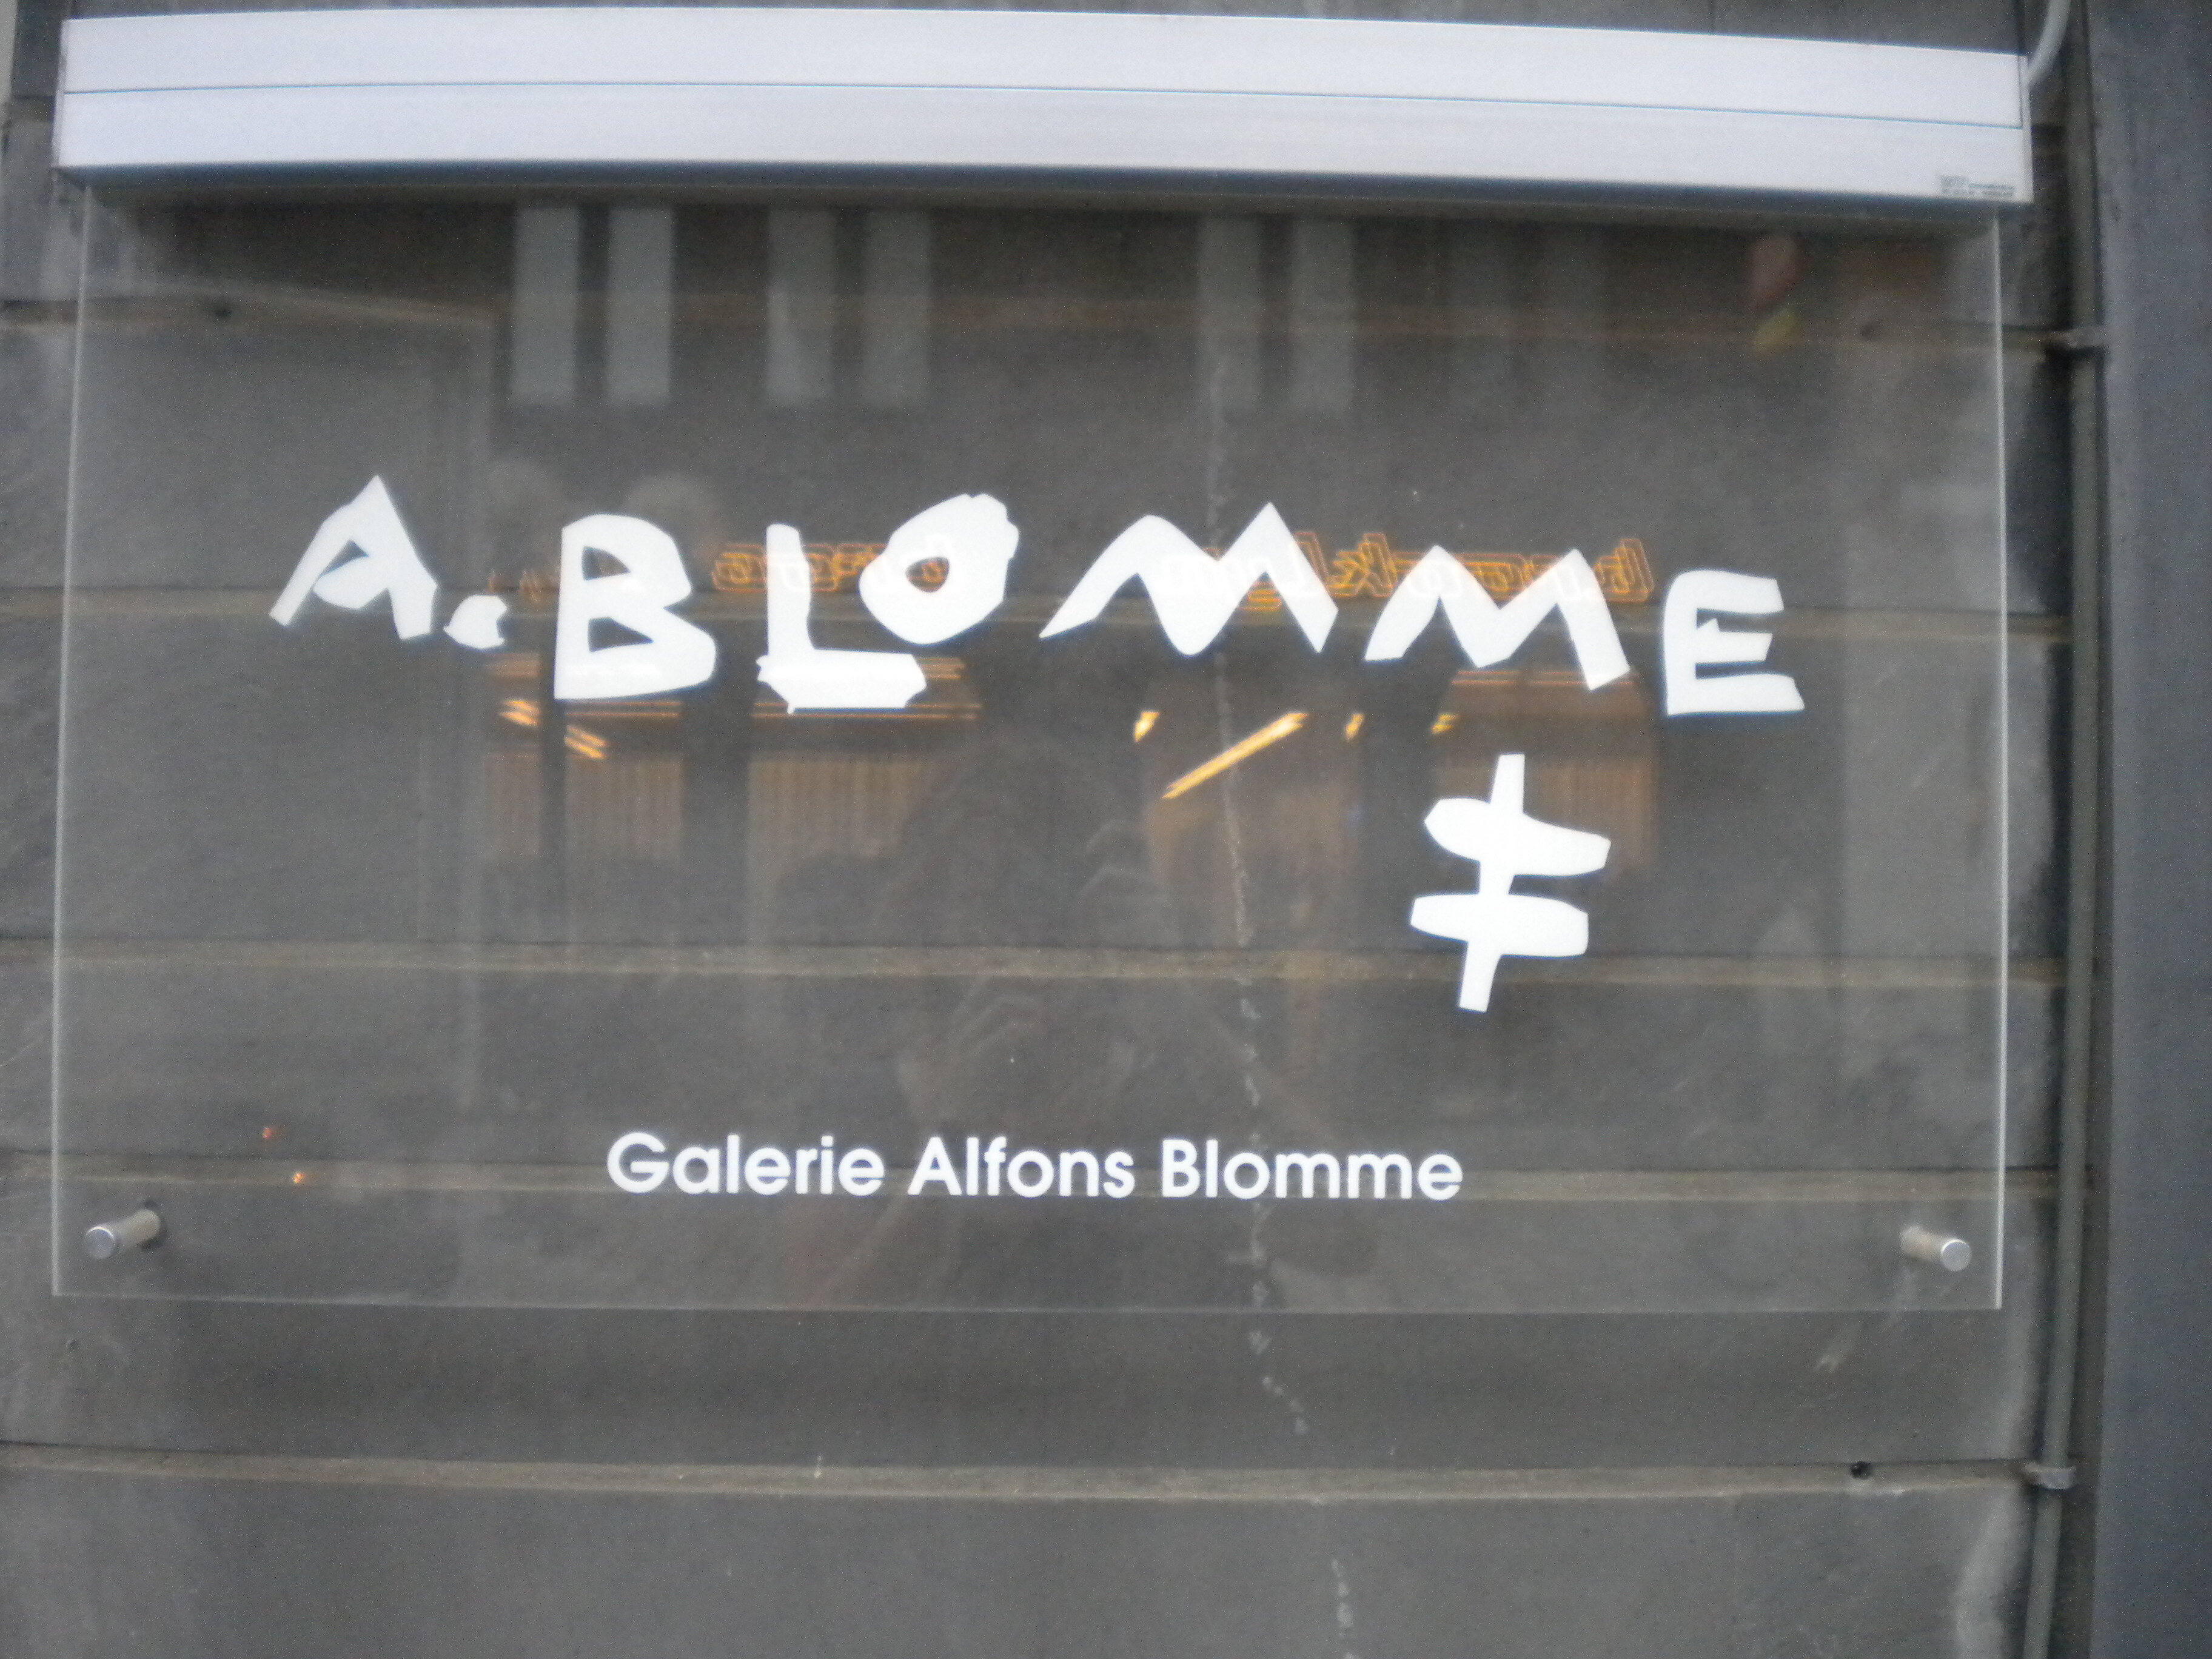
Signature of: alfons blomme